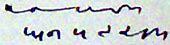
Signature of: premchand